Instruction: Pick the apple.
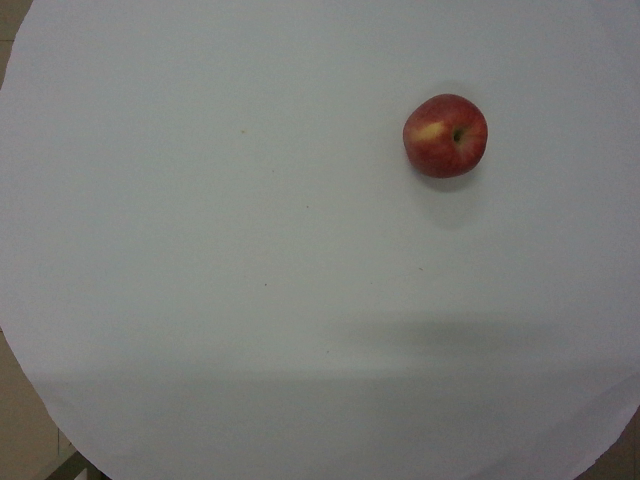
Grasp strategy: vertical